Question: What is the main concern?
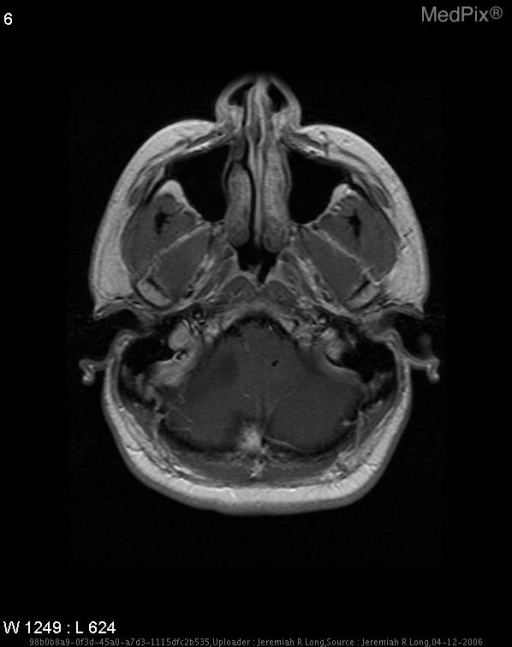
Answer: The findings suggest Aggressive cystic mass lesion in the right aspect of the posterior fossa measuring 4.8 cm by 3.1 cm by 2.3 cm with a solid enhancing mural nodule measuring approximately 2.1 cm in diameter.  There is mild to moderate surrounding edema and flow voids are present within the mural nodule.. Aggressive cystic mass lesion in the right aspect of the posterior fossa measuring 4.8 cm by 3.1 cm by 2.3 cm with a solid enhancing mural nodule measuring approximately 2.1 cm in diameter.  There is mild to moderate surrounding edema and flow voids are present within the mural nodule.

T1 post-gadolinium: cystic lesion with mural nodule demonstrating uniform enhancement.. The patient might have a history of 26 year-old male with a history of a right posterior fossa mass..